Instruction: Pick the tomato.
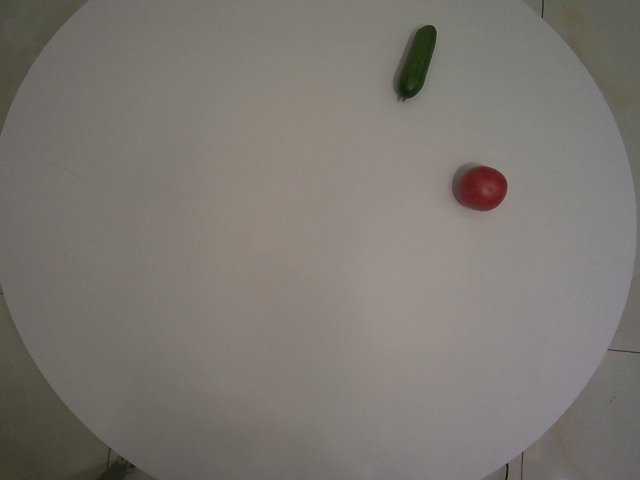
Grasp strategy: vertical